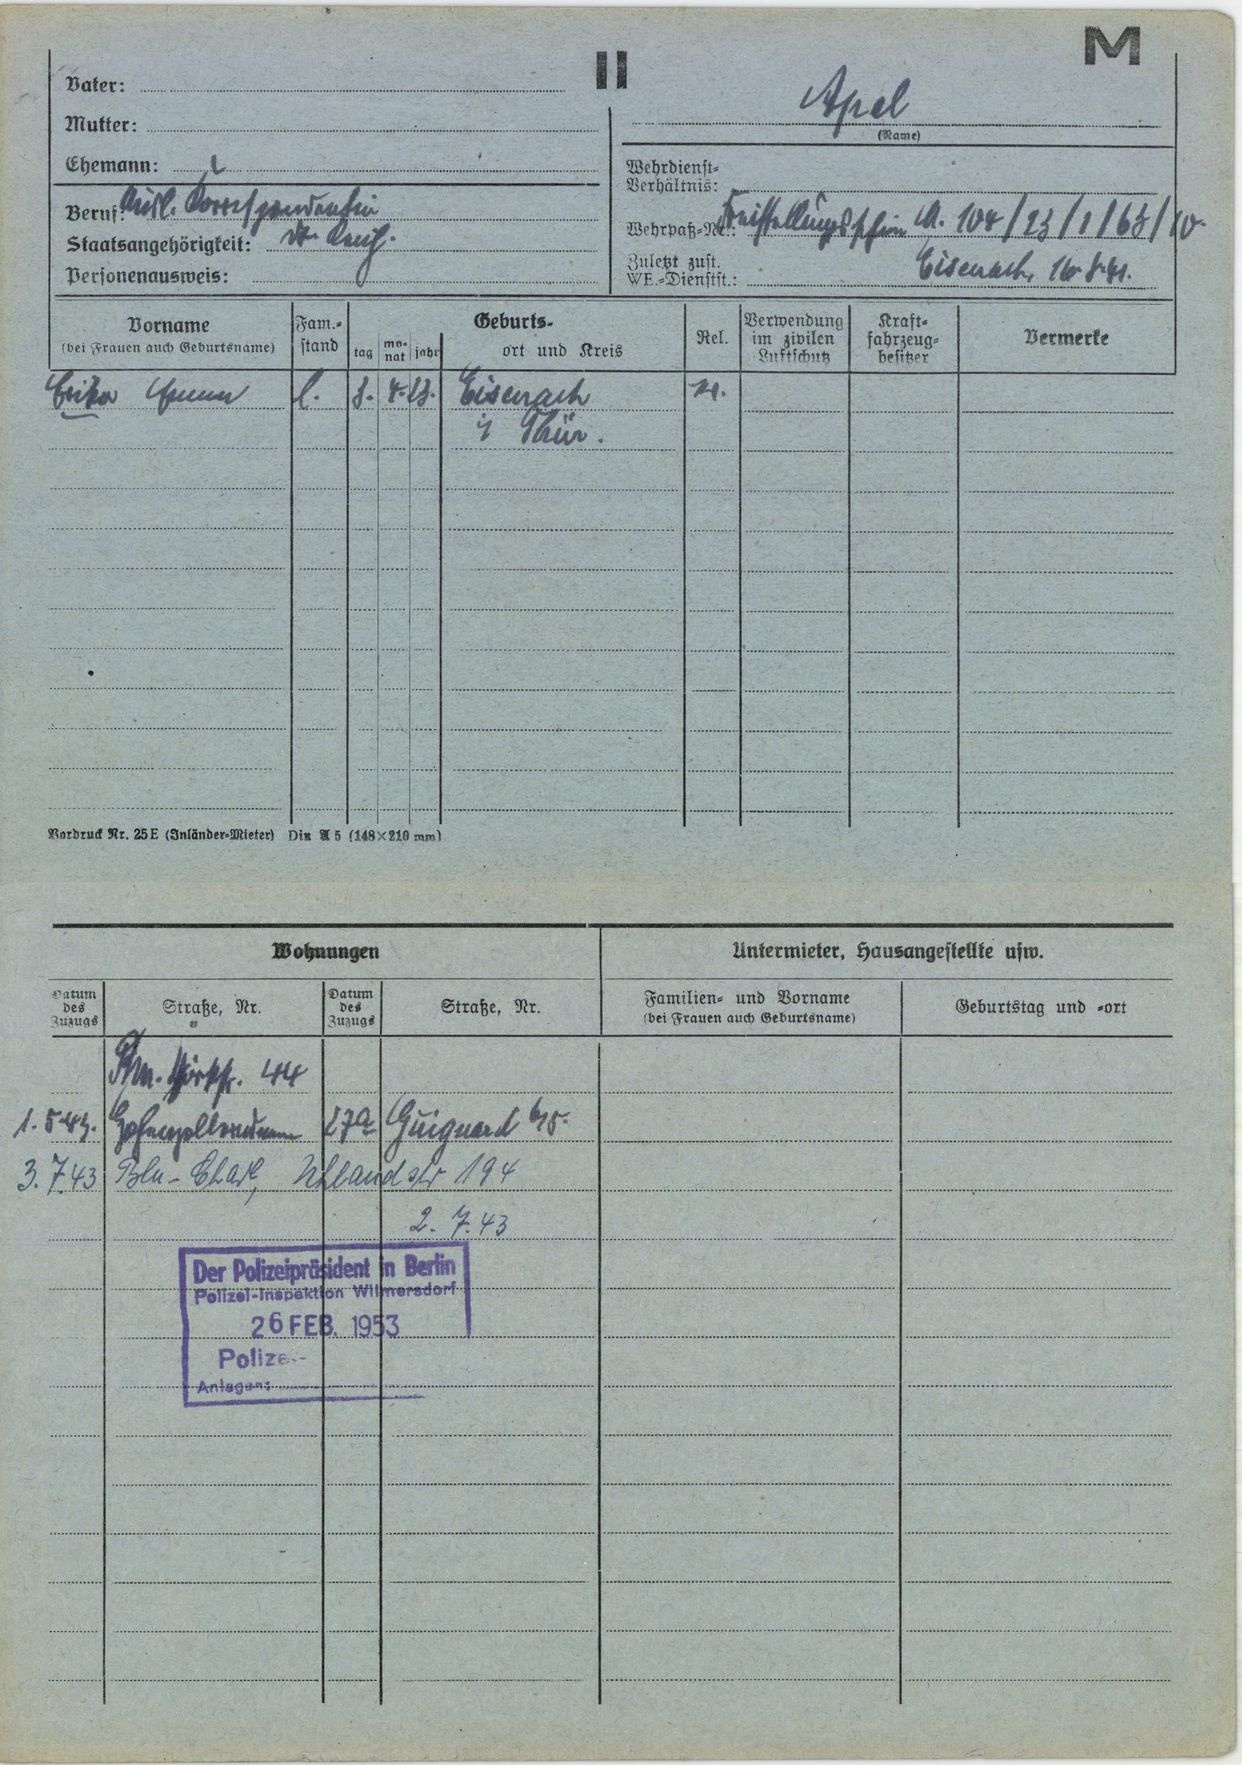
Apel